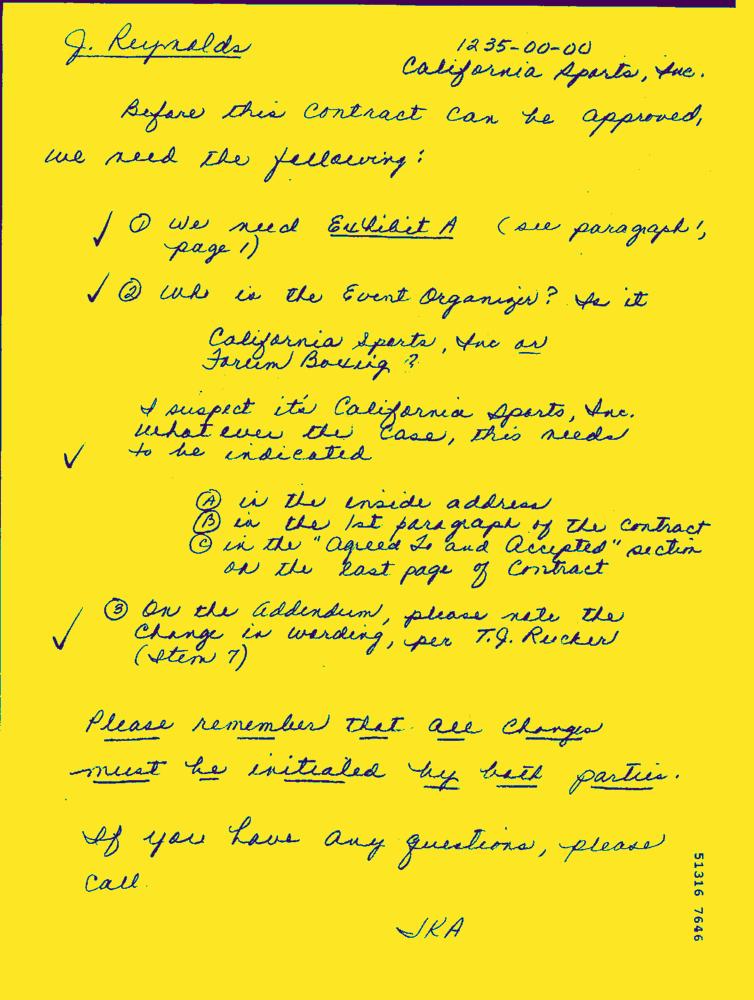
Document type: Hand-Written